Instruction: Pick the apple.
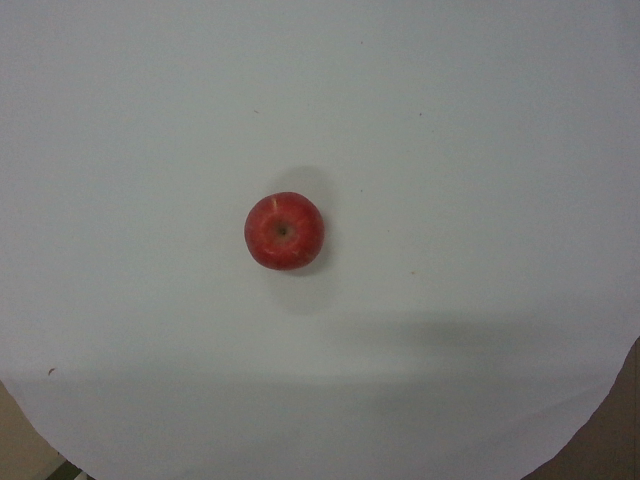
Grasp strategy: vertical